Question: How is the property described in the document?
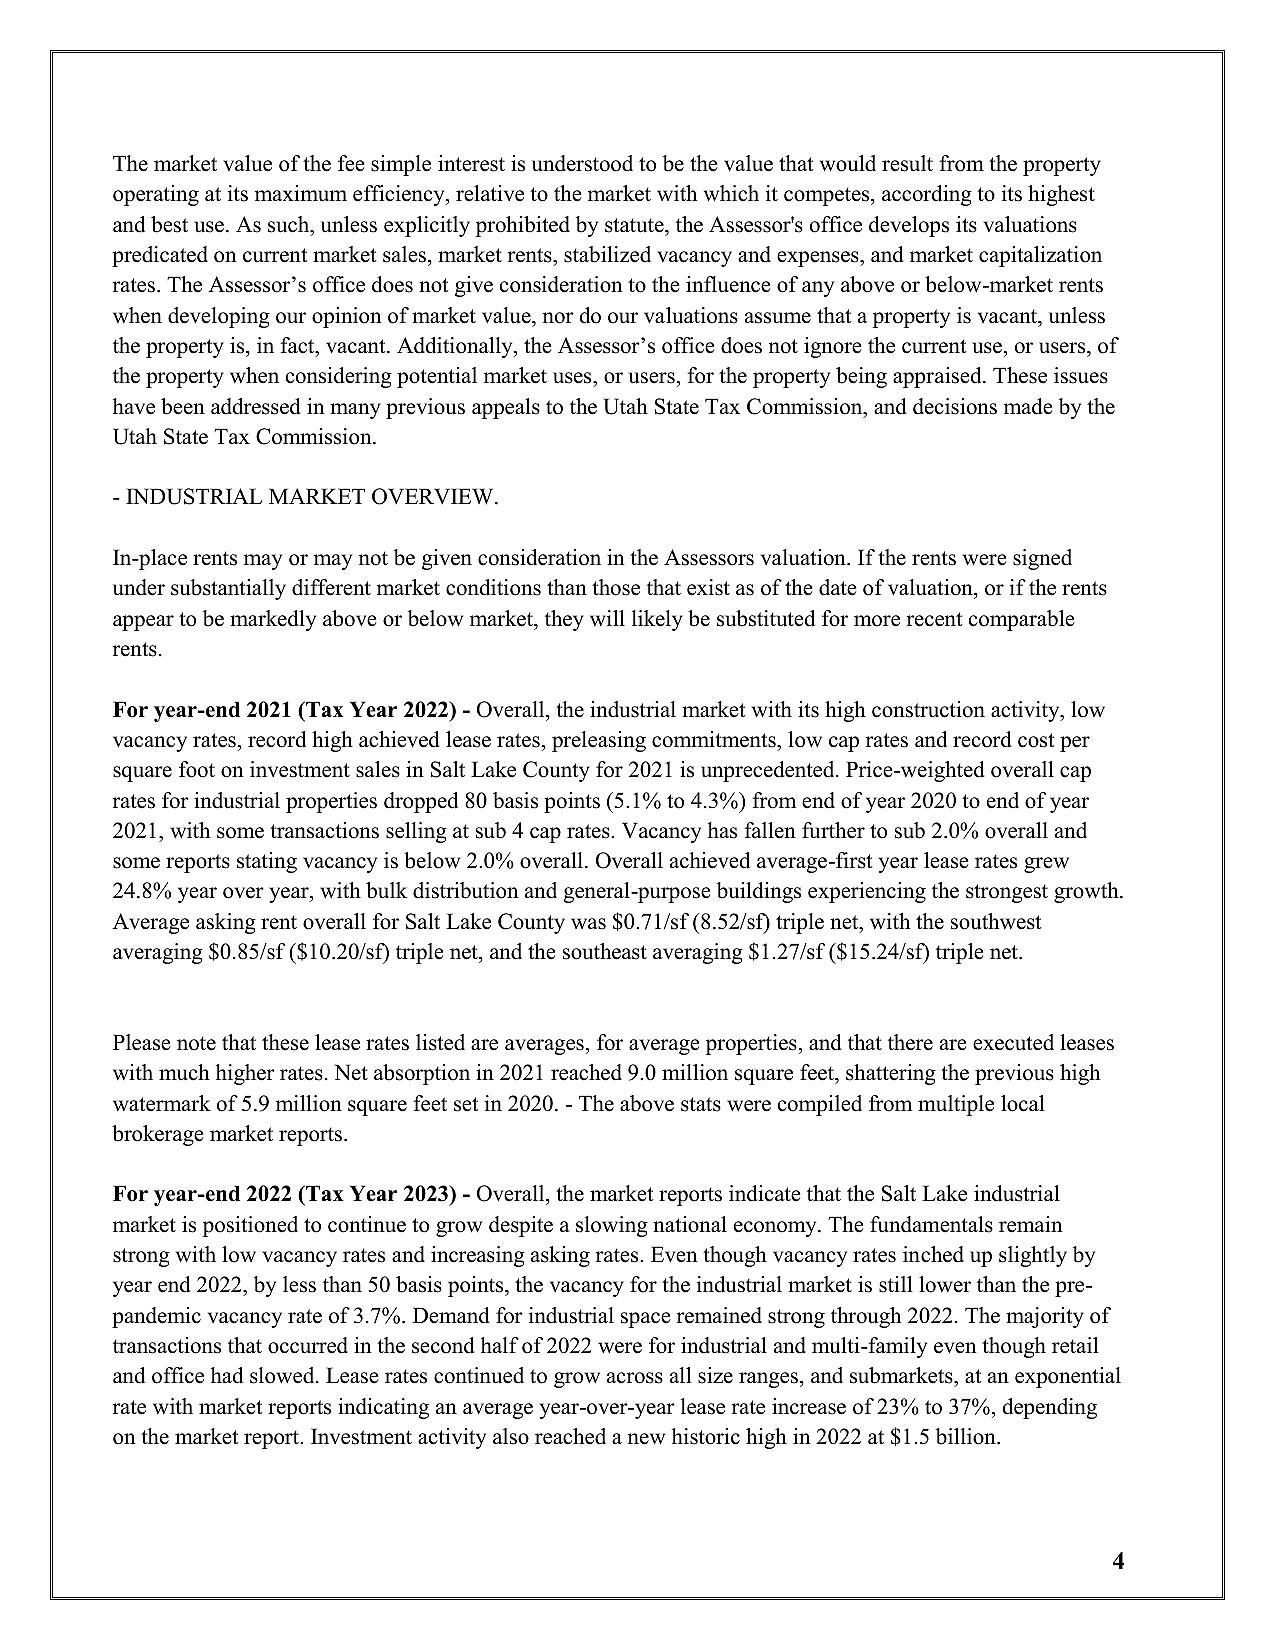
Answer: "Industrial properties"